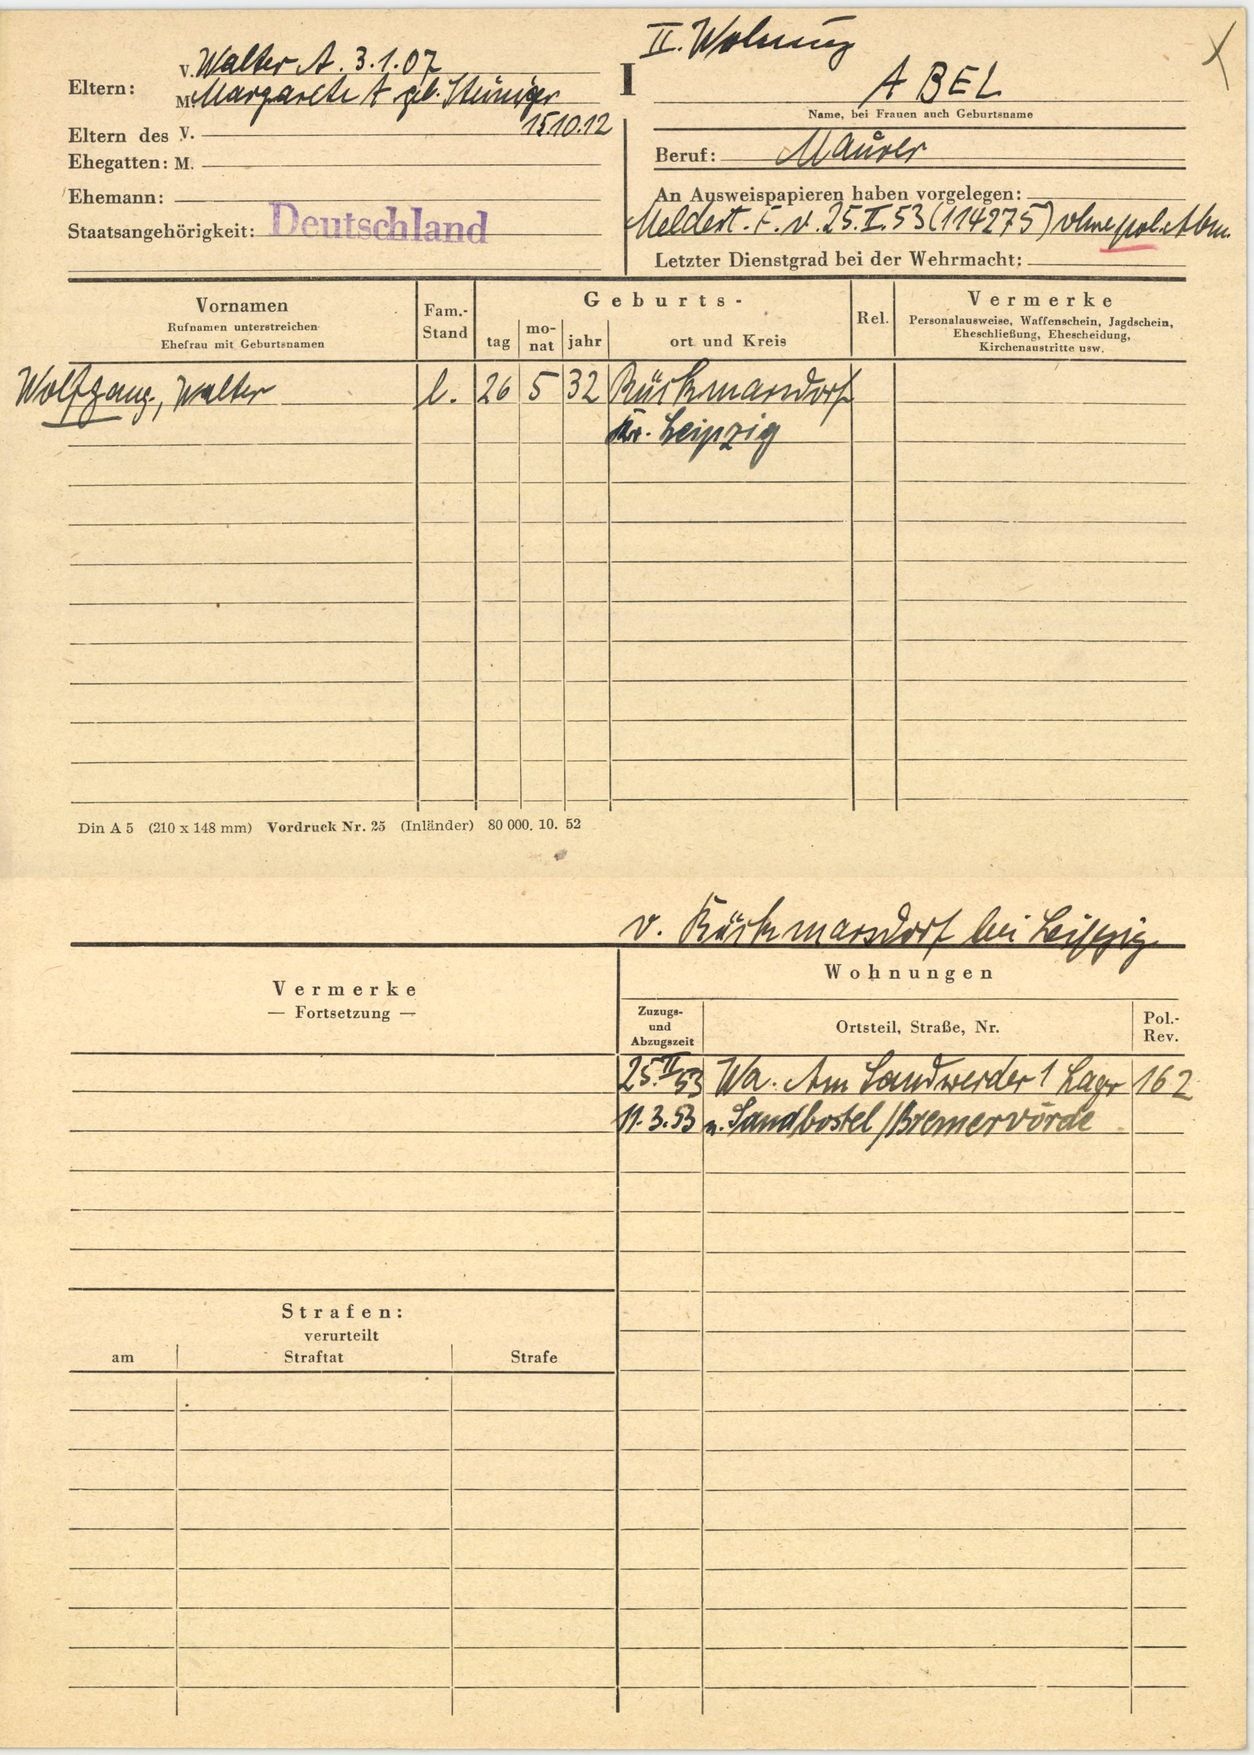
ABEL